Question: What jurisdiction, city, or county is the document associated with?
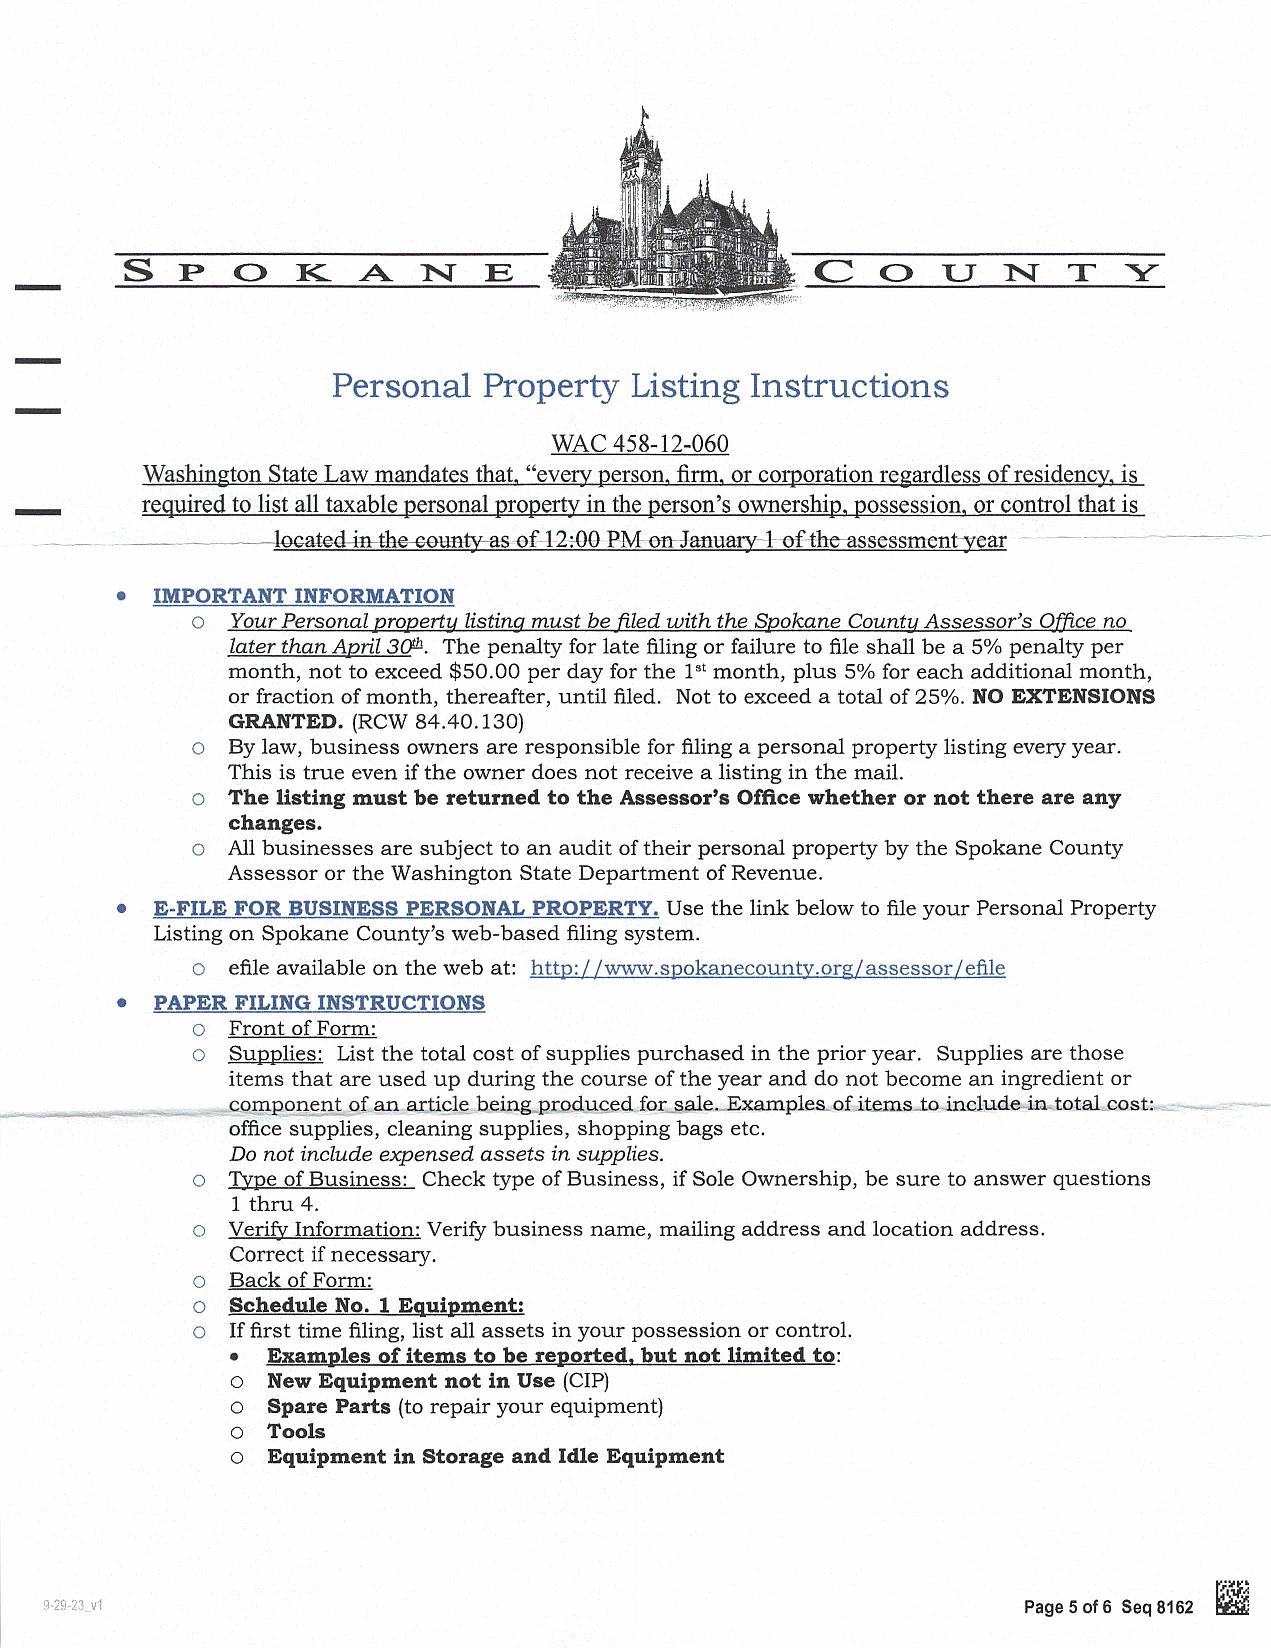
Answer: "Spokane County"